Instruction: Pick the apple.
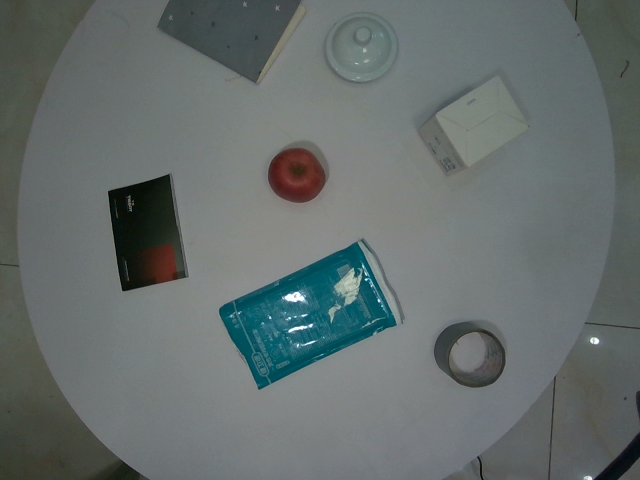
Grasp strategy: vertical